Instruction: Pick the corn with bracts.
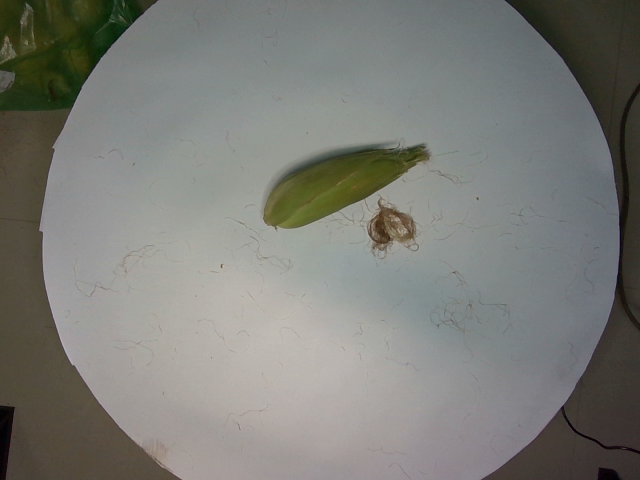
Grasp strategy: vertical